Question: What might the diagnosis be?
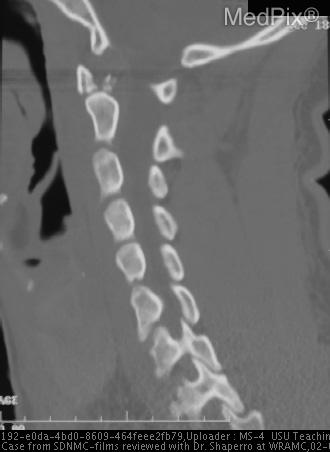
Answer: The possible diagnosis includes Multiple C1 fractures.